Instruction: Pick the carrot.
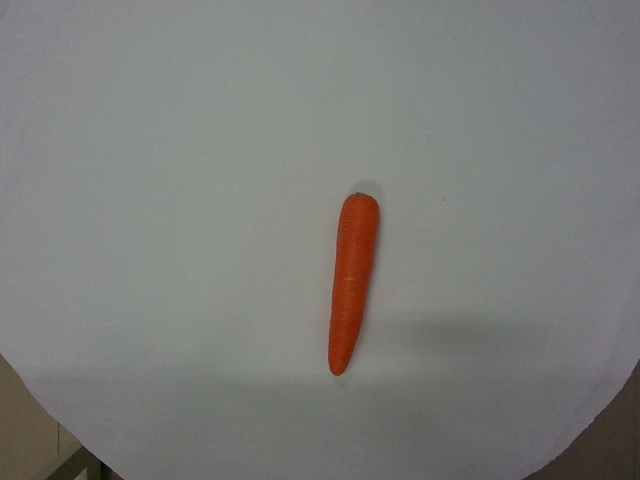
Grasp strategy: vertical